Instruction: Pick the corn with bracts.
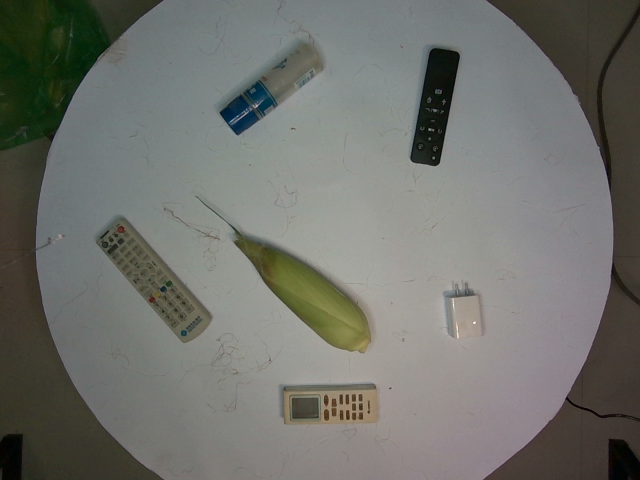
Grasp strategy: vertical